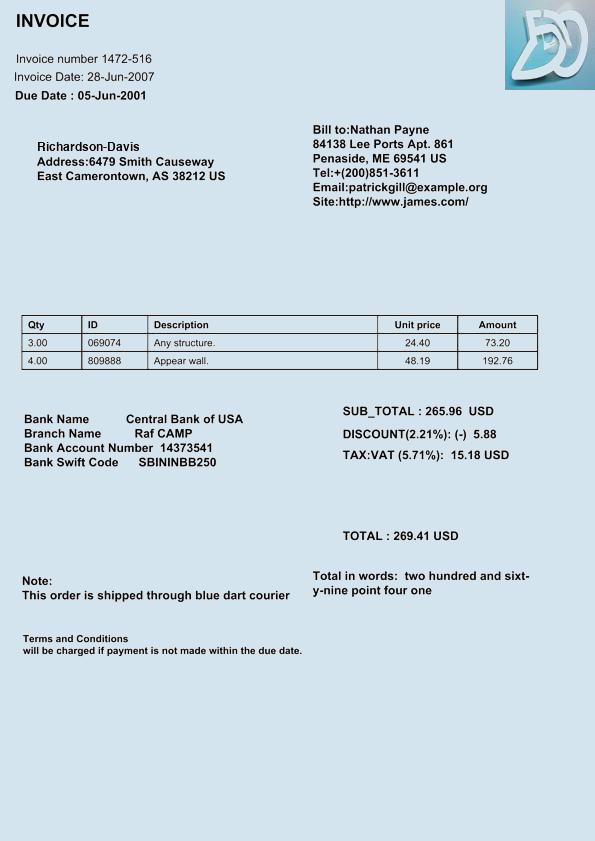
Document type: Invoice